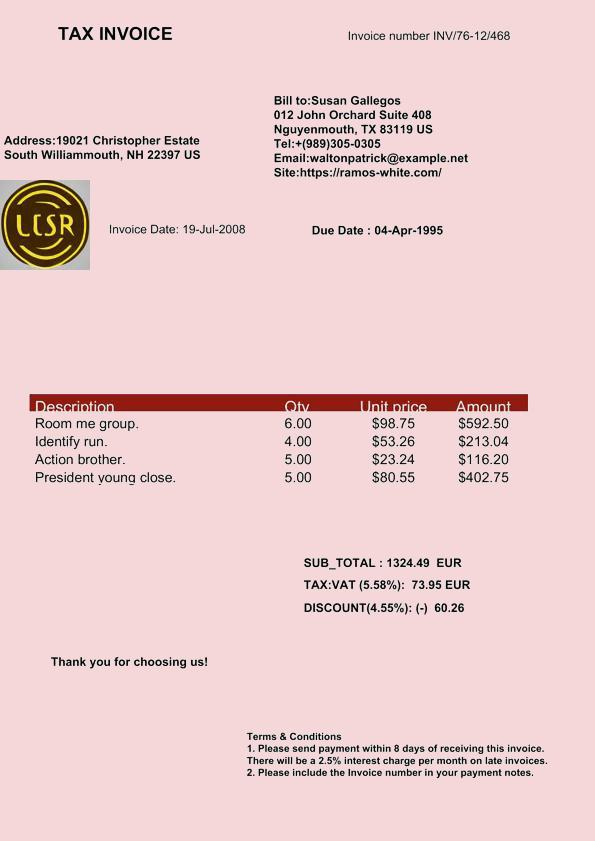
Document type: Invoice